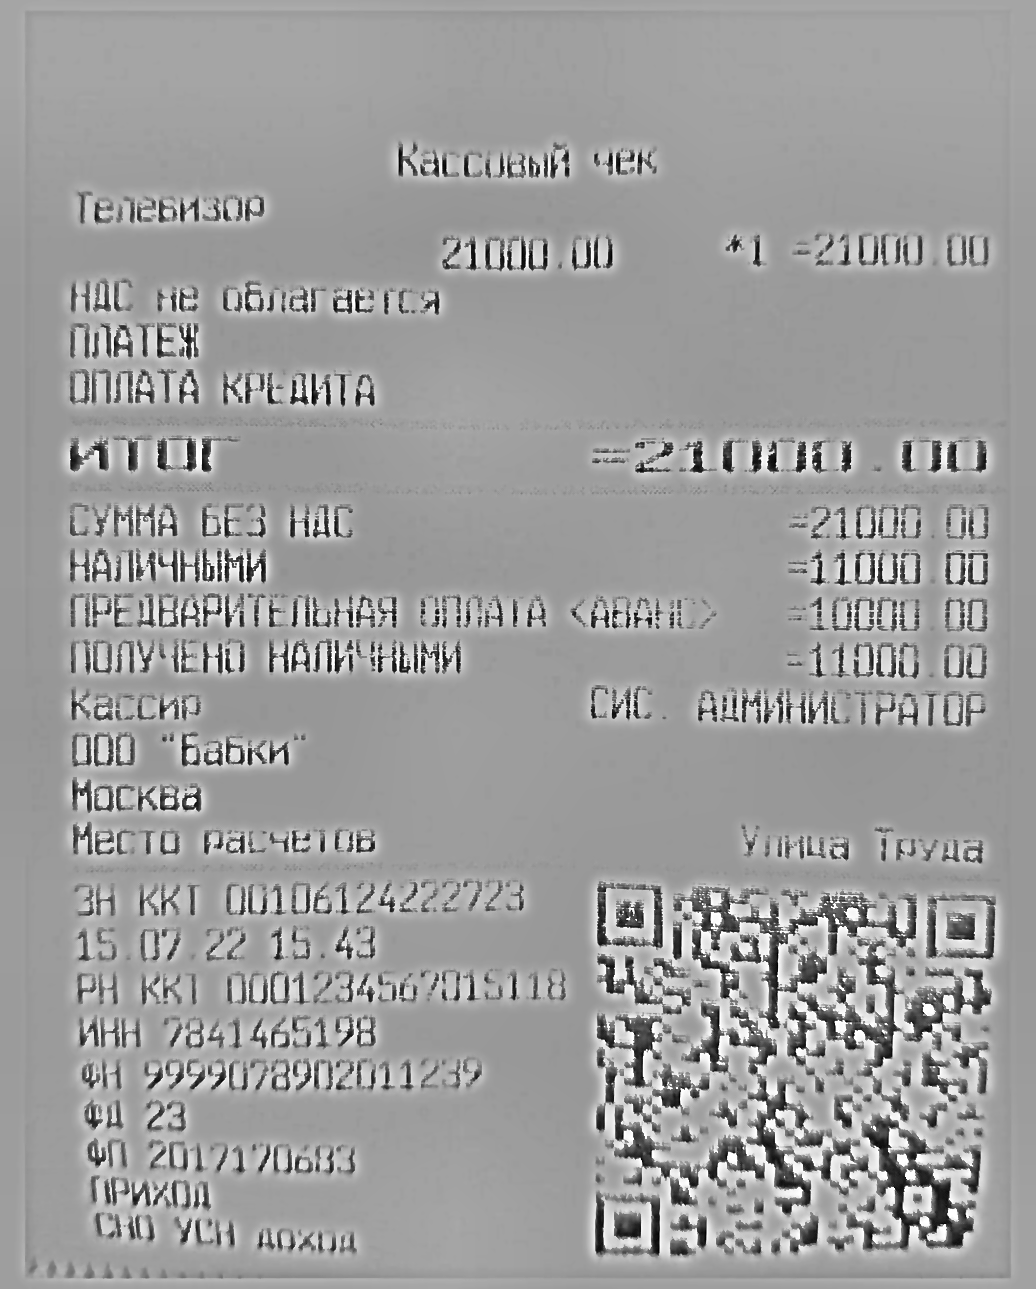
Продавец: ООО "Бабки"
ИНН: 7841465198
Дата: 15.07.22
Товары: Телевизор
Количество: 1.000
Цена: 21000.00
Сумма: 21000.00
Итого: 21000.00